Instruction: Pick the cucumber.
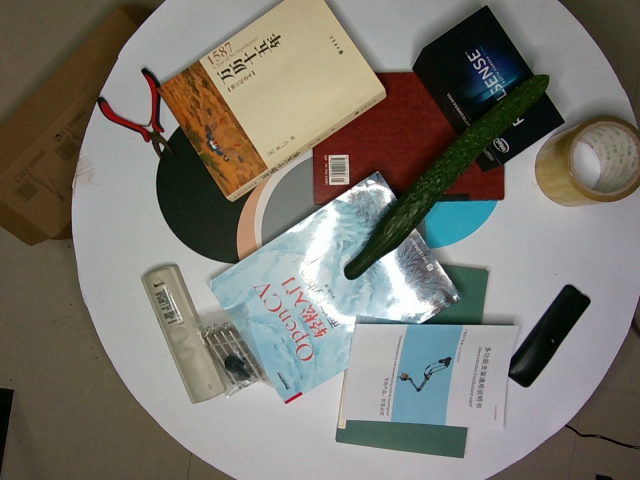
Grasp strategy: vertical